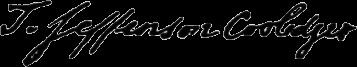
Signature of: thomas jefferson coolidge